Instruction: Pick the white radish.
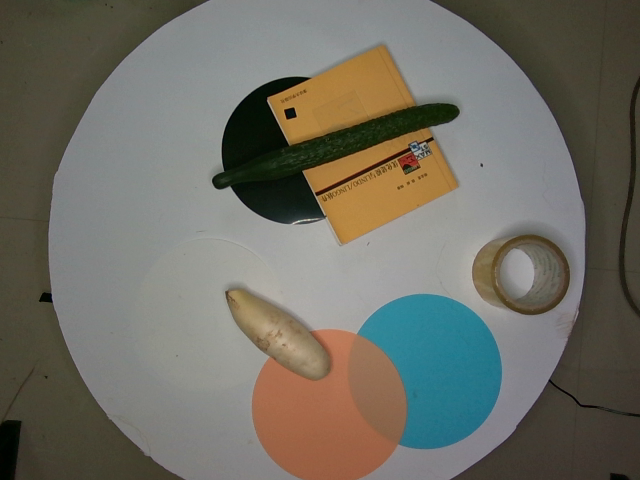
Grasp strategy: vertical